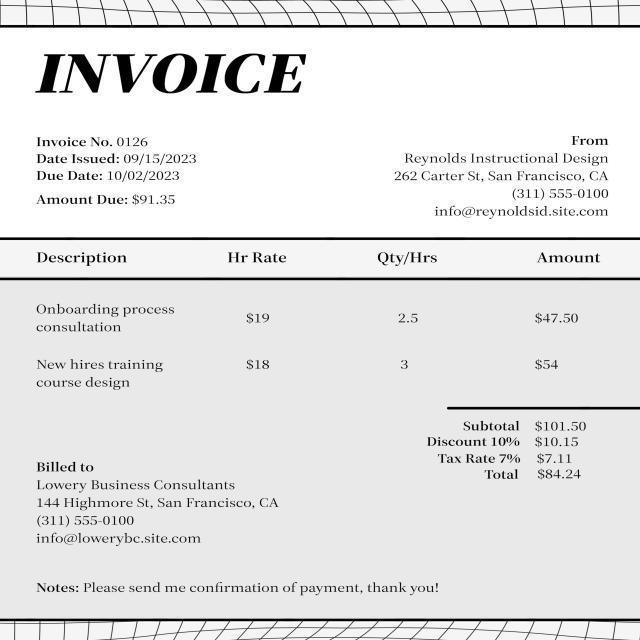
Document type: Invoice